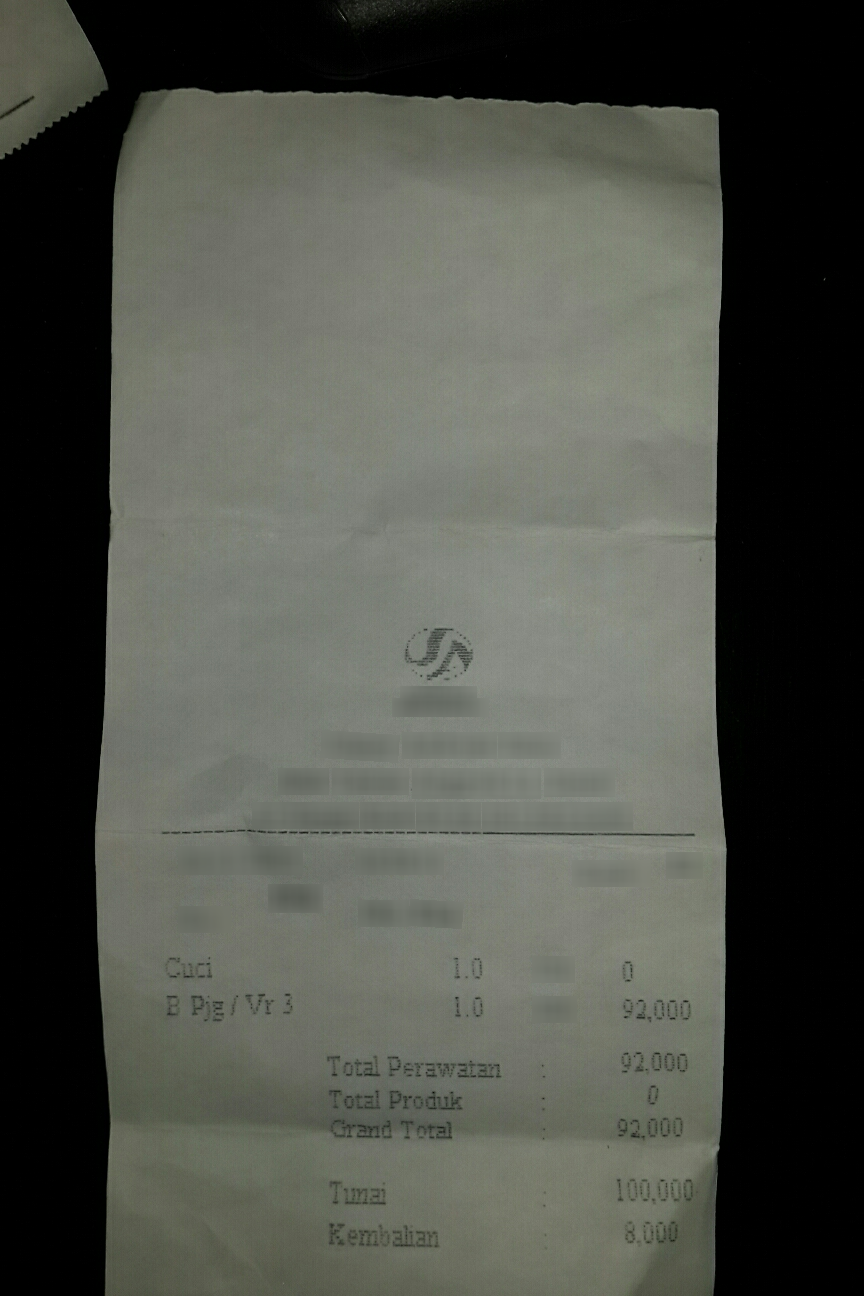
Number of items: 2
Subtotal: 92,000
Other charges: 0
Total: 92,000
OCR text regions:
text: Cuci
text: 1.0
text: 0
text: B
text: Pjg/Vr
text: 3
text: 1.0
text: 92,000
text: Total
text: Perawatan
text: 92,000
text: Total
text: Produk
text: 0
text: Grand
text: Total
text: 92,000
text: Tunai
text: 100,000
text: Kembalian
text: 8,000